Patient: Male, age 48
We describe a 48-year-old gentleman with a 30 pack-year smoking history who was admitted for refractory hypoglycemia secondary to a suspected insulinoma. Biochemical work up proved positive warranting imaging studies with computed tomography (CT) chest/abdomen/pelvis to look for an underlying insulin-secreting tumor. His complete blood count showed a white blood cell count of 9.9 x 103/muL, hemoglobin of 13.8 g/dL, platelet count of 442 K/muL with an absolute eosinophil count of 0.1 K/muL. Complete metabolic panel revealed a mildly low sodium level and a glucose level of 34 mg/dL but was otherwise unremarkable. His liver functional tests were normal. His insulin level was elevated at 133 mIU/mL, as well as pro-insulin of 46.5 pmol/L, random cortisol of 129.1 mcg/dL, and c-peptide of 9.3 ng/mL. His vitals signs were normal and he was afebrile.
Imaging studies revealed multiple pulmonary nodules, the largest measuring 1.4 cm x 1.2 cm in left lung (Fig. 1). Further serologic work up was negative for fungal and mycobacterial causes of pulmonary nodules as antibodies for histoplasma, aspergillus, coccidioides, and blastomyces were negative by immuno-diffusion and complement fixation. Interferon-gamma release assay for tuberculosis was negative.
A CT guided core needle biopsy of the largest lung mass was done to rule out neoplasm and revealed a necrotic granuloma on microscopy (Fig. 2). This is not pathognomonic for parasitic disease in this case so other infectious etiologies were considered. The specimen was sent for fungal and mycobacterium culture which were negative at 4 and 6 weeks respectively. No sputum cultures or smears were performed on this patient in the acute setting, this is one of the limitations of our workup.
Further inquiry of patient's social history revealed that the patient has three dogs, one of which was ill with fatigue, weight loss, and hair loss. He could not recall whether he had his dogs were treated for heartworm. The patient denied any travel history to suggest tropical disease and granulomatous diseases such as granulomatosis with polyangiitis and sarcoidosis were ruled out based on the appearance of the biopsy and the absence of any systemic signs or symptoms consistent with inflammatory disease. There were no fevers throughout his hospitalization and lab testing for autoimmune disease was not performed during the workup. While there was not a confirmatory test or obvious parasite on biopsy, clinically the patient was diagnosed with an indolent infection secondary to D. immitis.
The patient was still experiencing repetitive, symptomatic episodes of hypoglycemia while on maximum medical therapy and was transferred to a quaternary care center for management of his biochemical insulinoma. The patient was discharged from the other facility without evidence of insulinoma.
Keywords: canine host, dirofilaria immitis, parasite, zoonosis
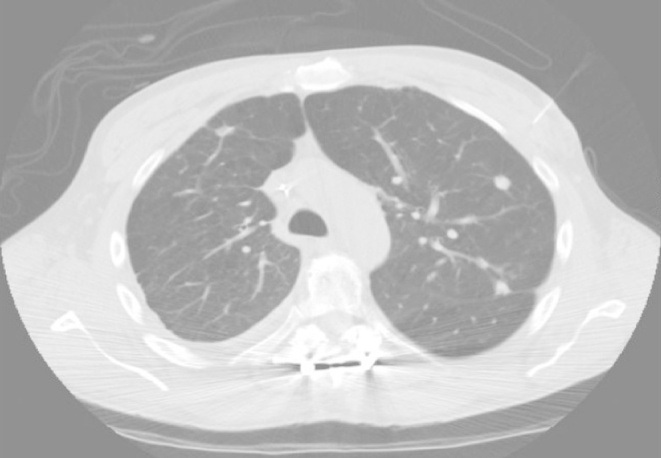
Image caption: CT scan of the thorax showing multiple pulmonary nodules.